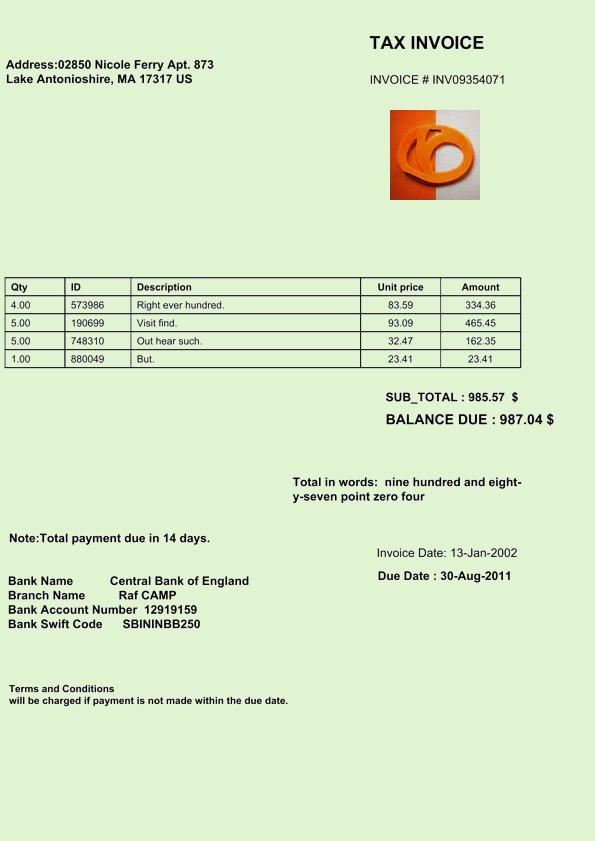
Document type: Invoice